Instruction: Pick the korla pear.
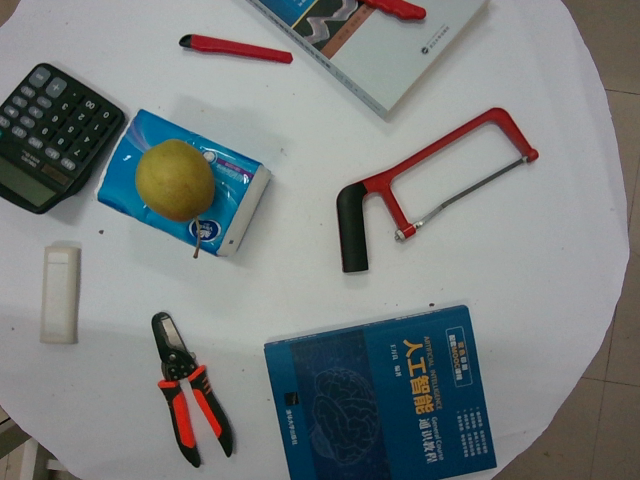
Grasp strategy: vertical